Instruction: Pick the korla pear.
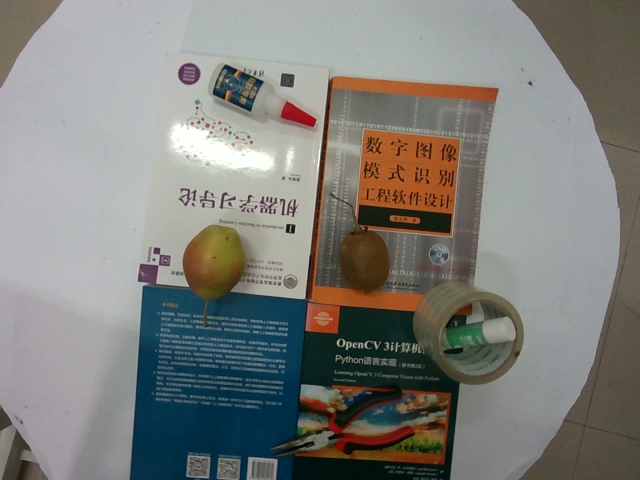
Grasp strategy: vertical